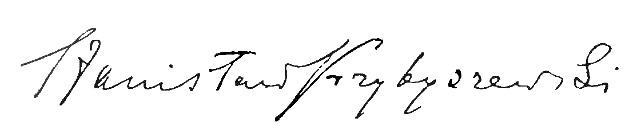
Signature of: stanisław przybyszewski